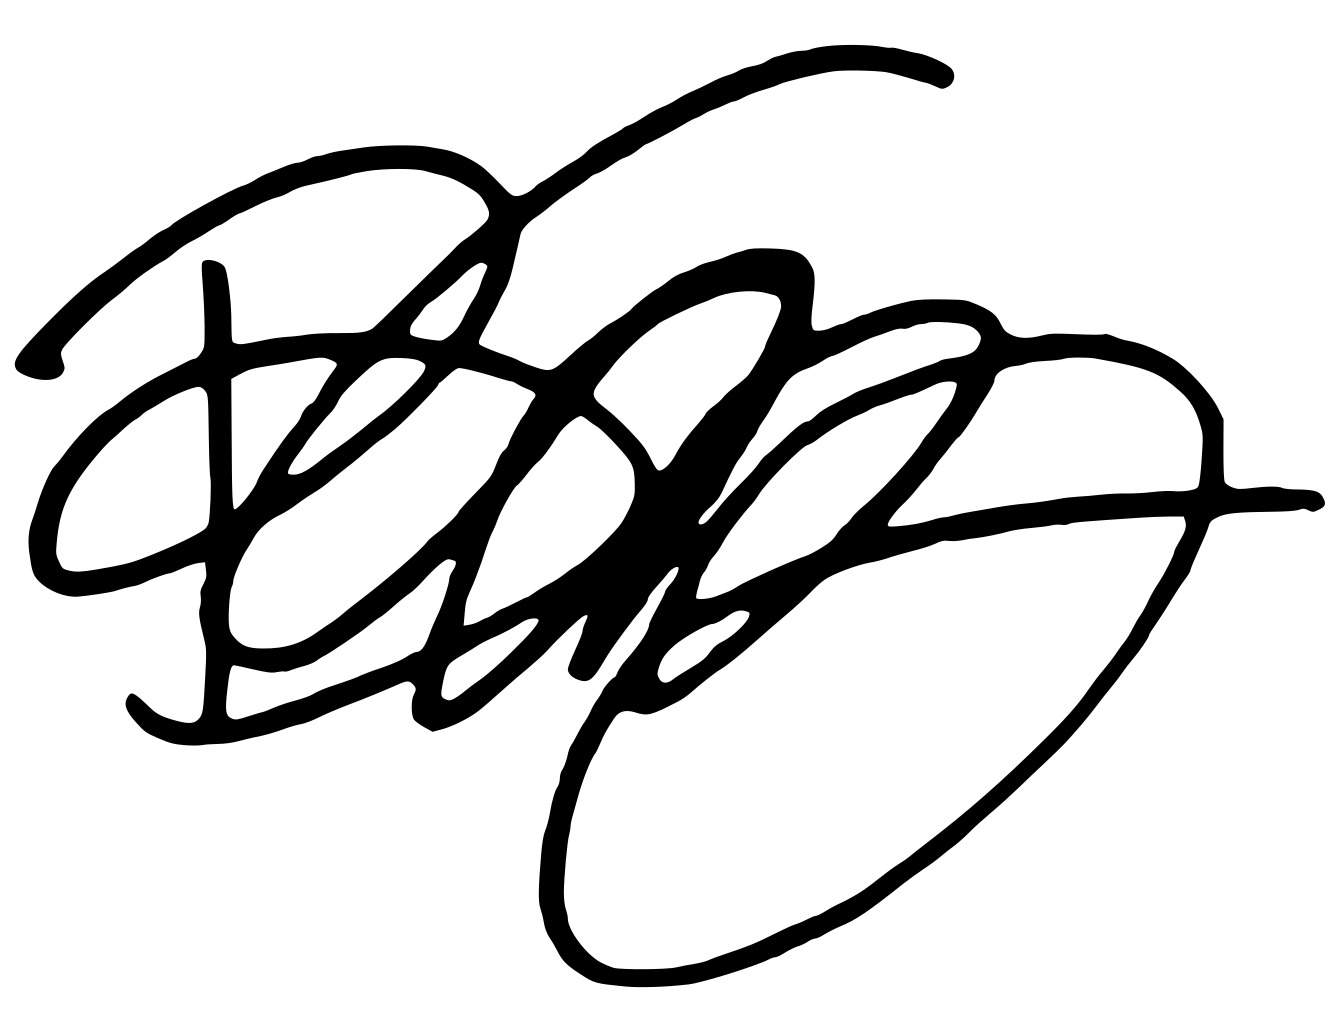
Signature of: bruce straley